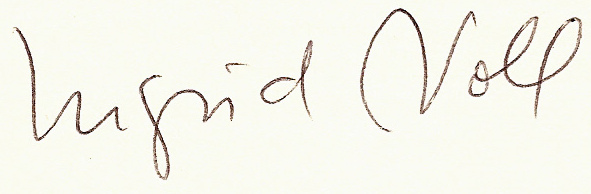
Signature of: ingrid noll